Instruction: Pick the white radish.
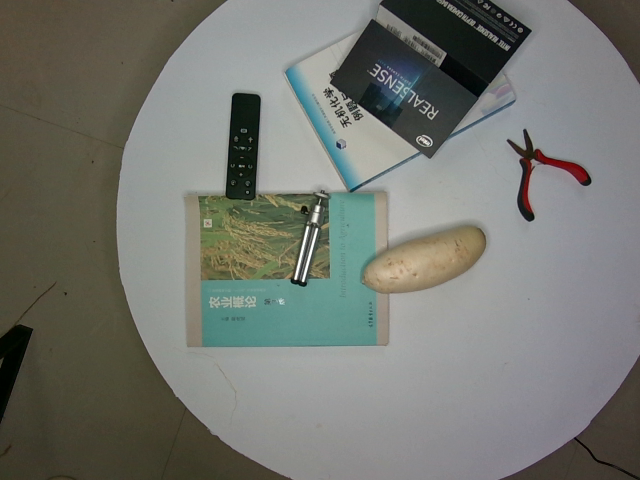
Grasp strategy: vertical